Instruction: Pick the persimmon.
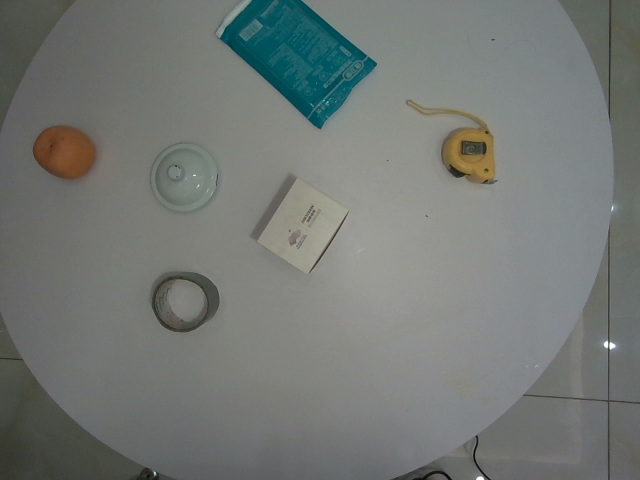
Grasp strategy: vertical